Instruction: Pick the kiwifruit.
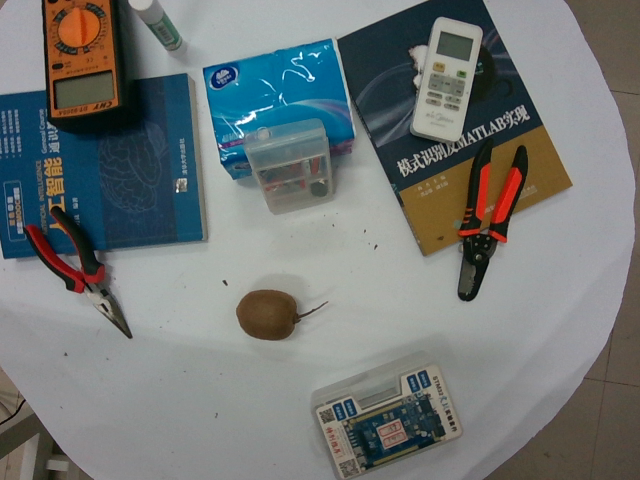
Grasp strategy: vertical